Question: What is the filing due date as per the document?
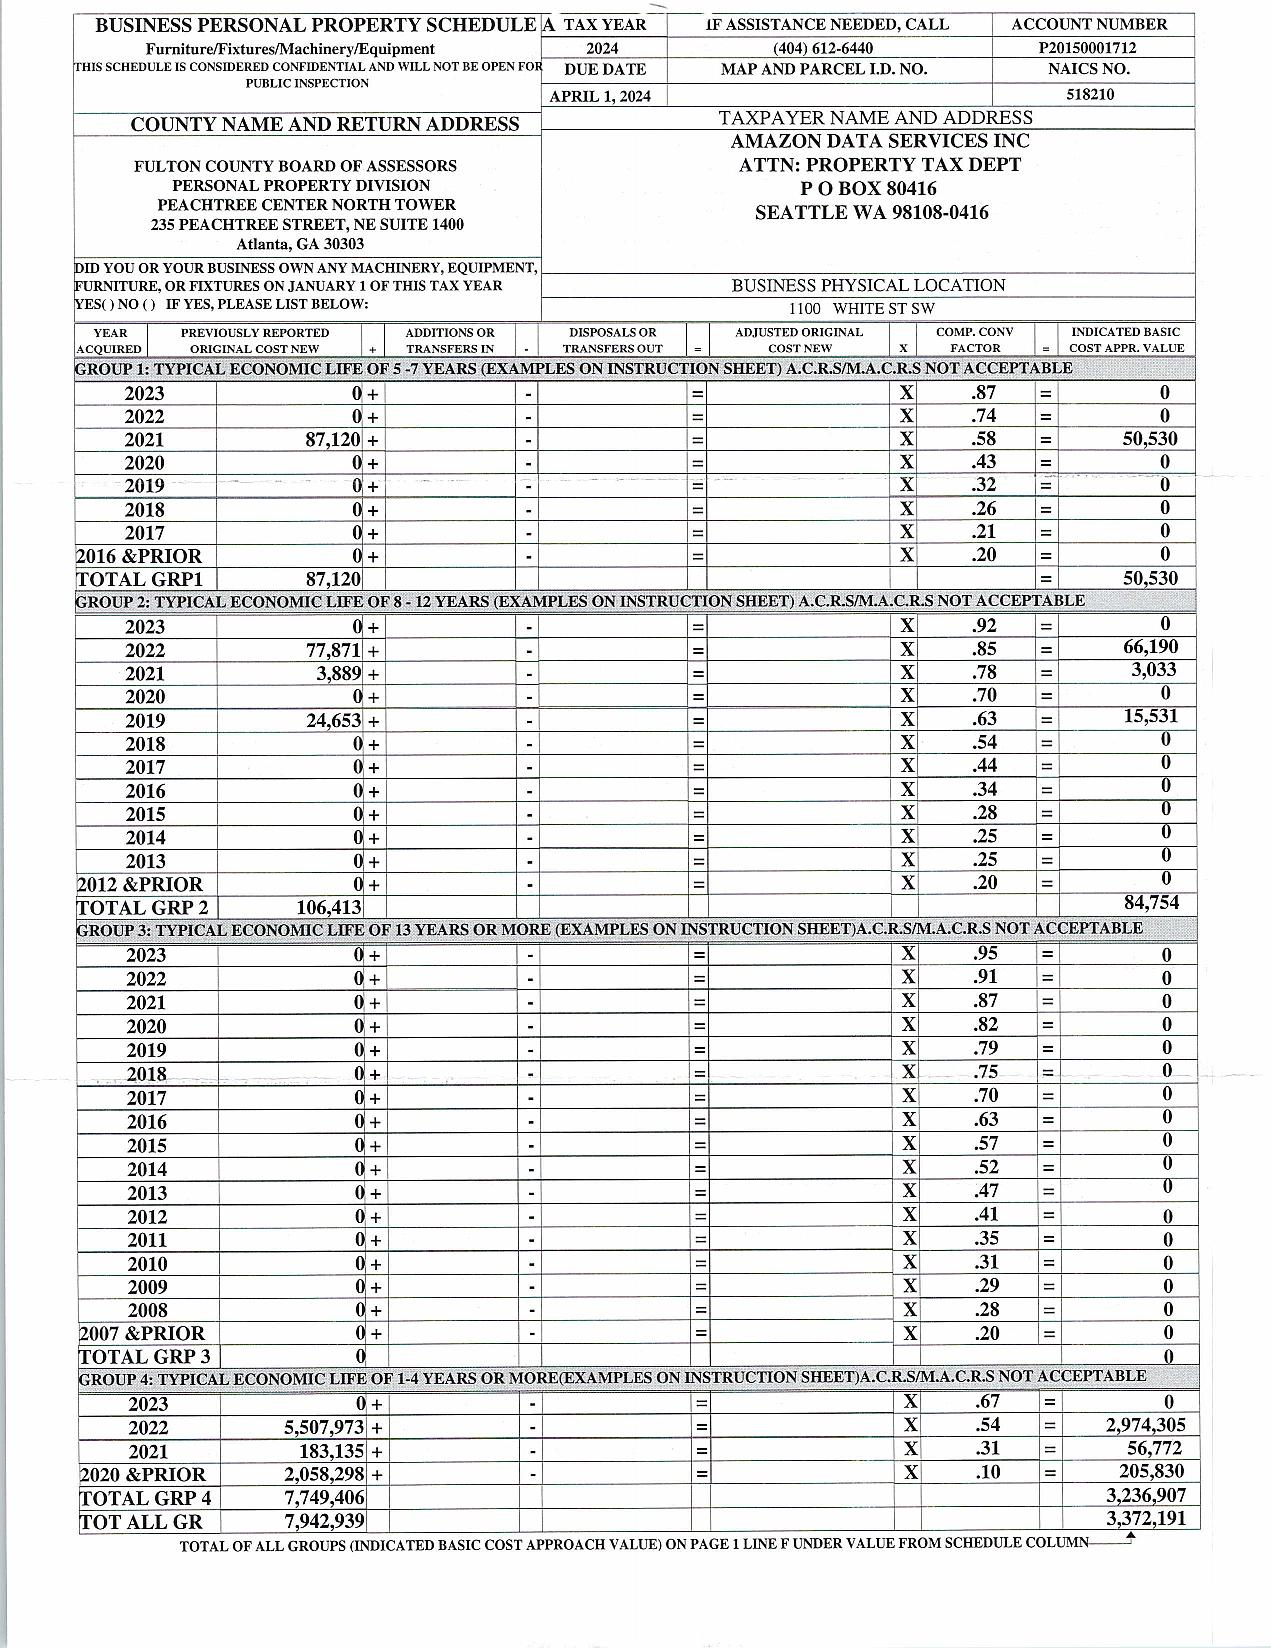
Answer: "1-Apr-24"